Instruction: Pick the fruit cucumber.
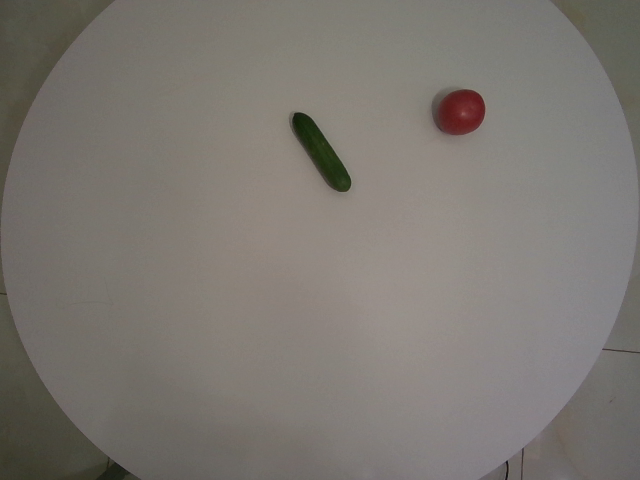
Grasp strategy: vertical